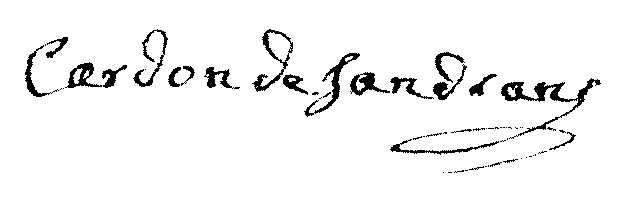
Signature of: joseph folch de cardon de sandrans